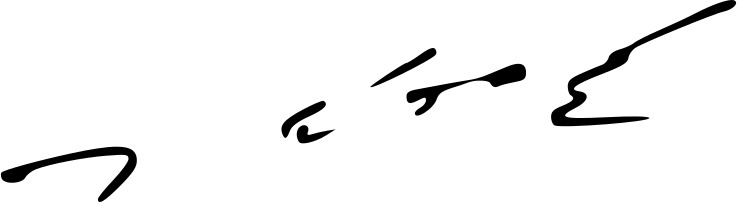
Signature of: kim jong il